Question: What is the name of the tenant mentioned in the document?
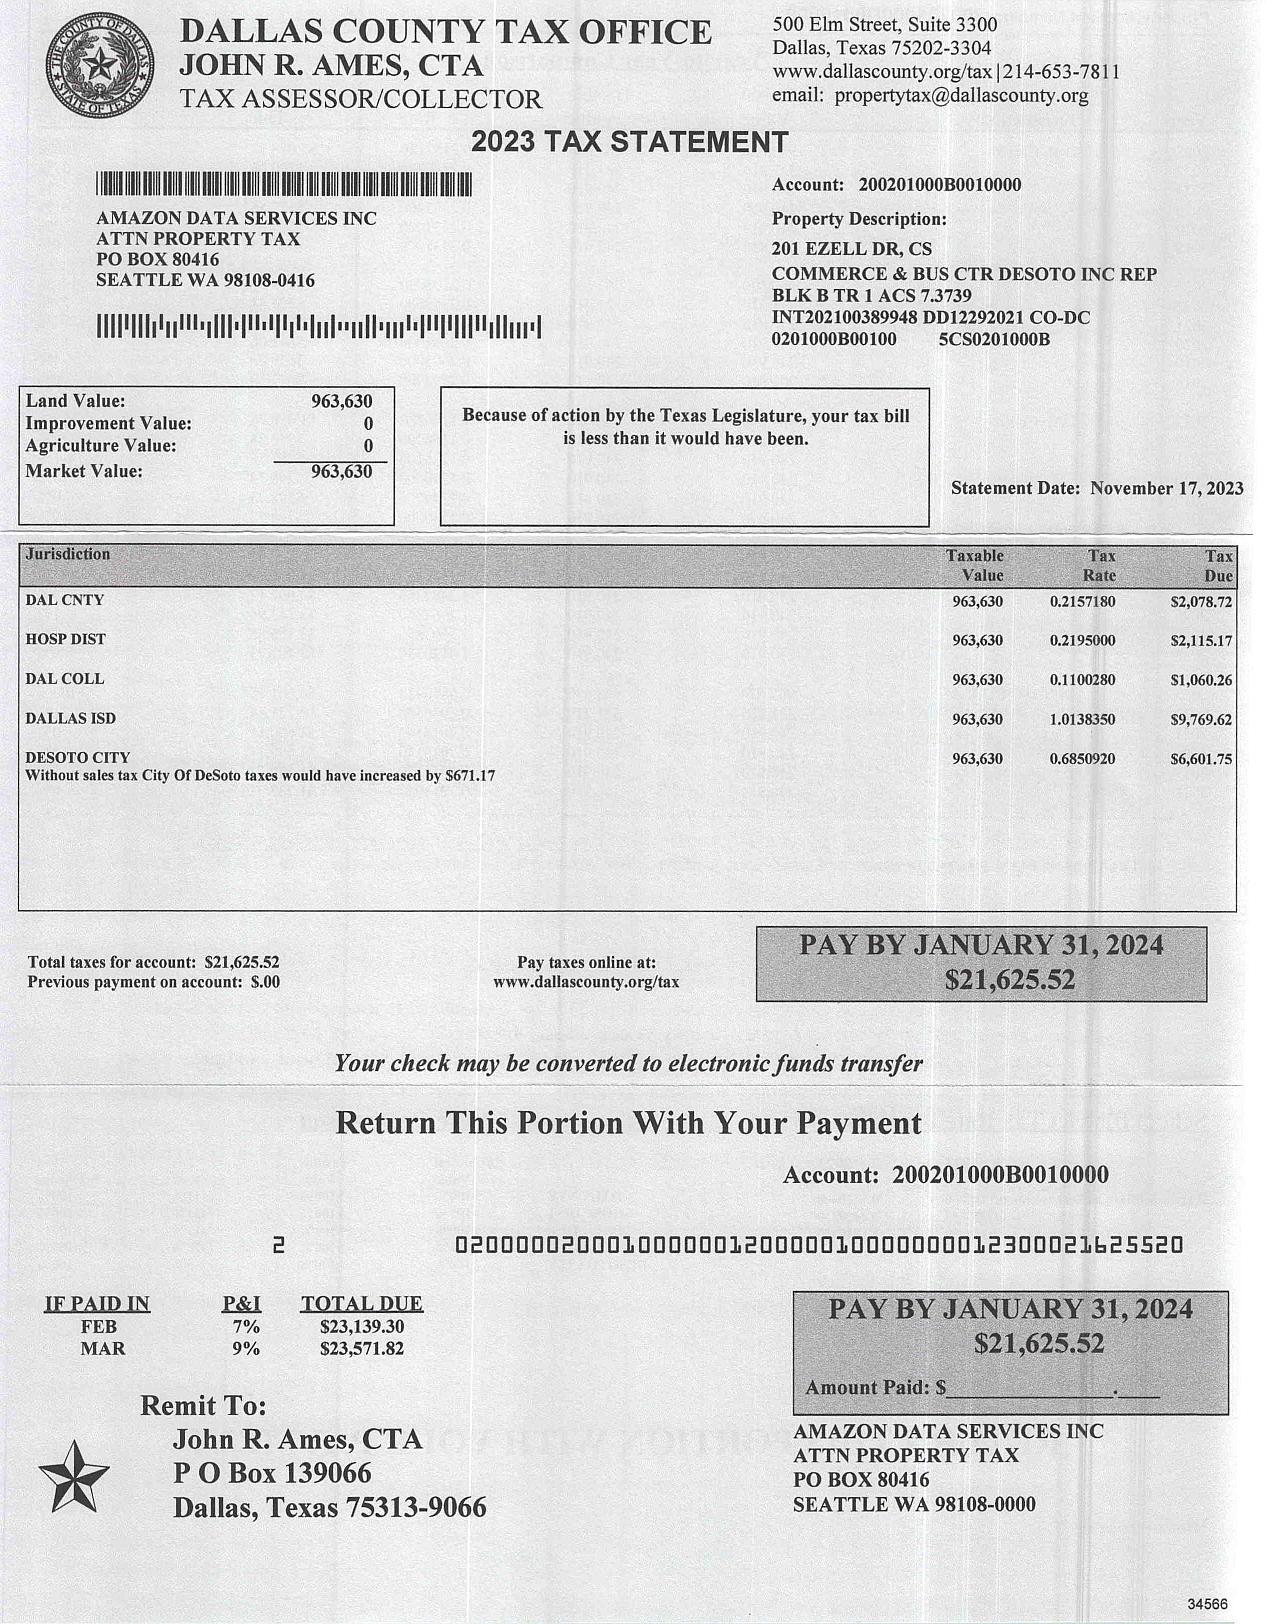
Answer: "AMAZON DATA SERVICES INC"